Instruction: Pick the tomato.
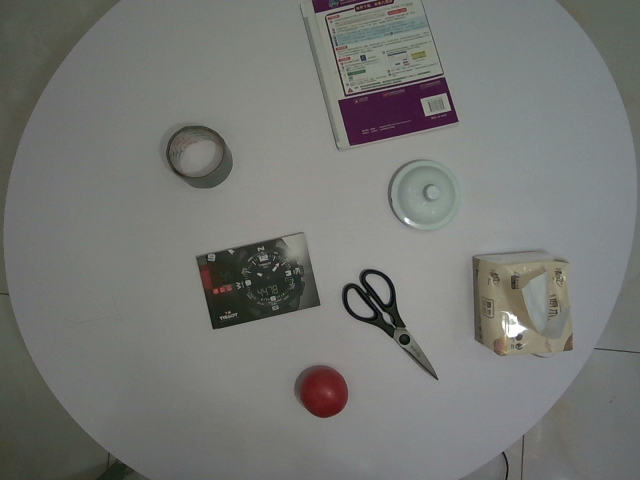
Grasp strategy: vertical